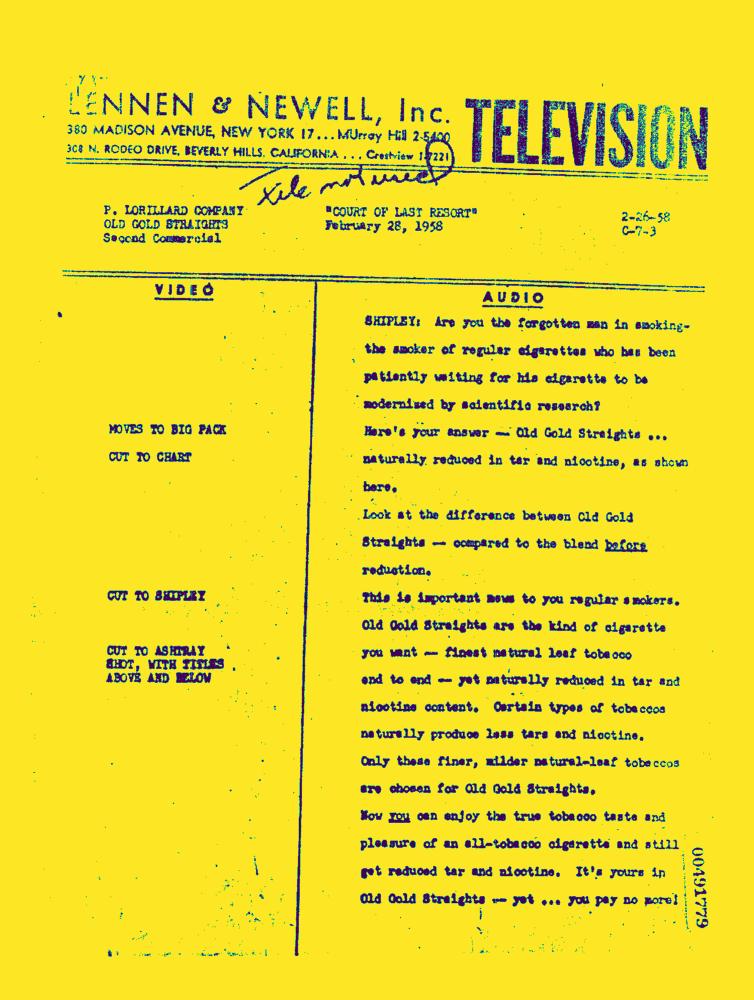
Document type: AD